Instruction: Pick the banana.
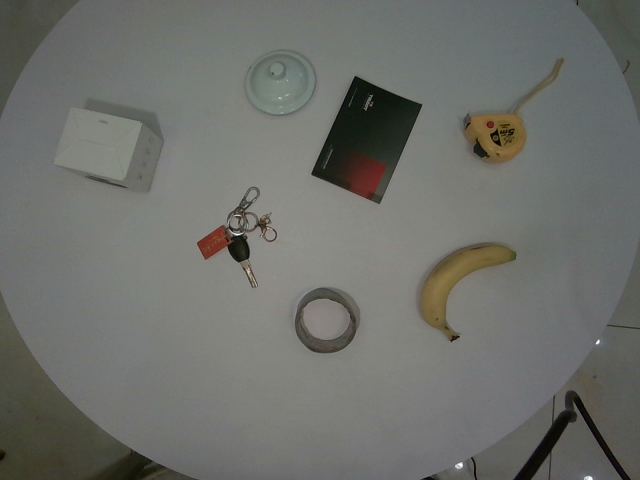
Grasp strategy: vertical